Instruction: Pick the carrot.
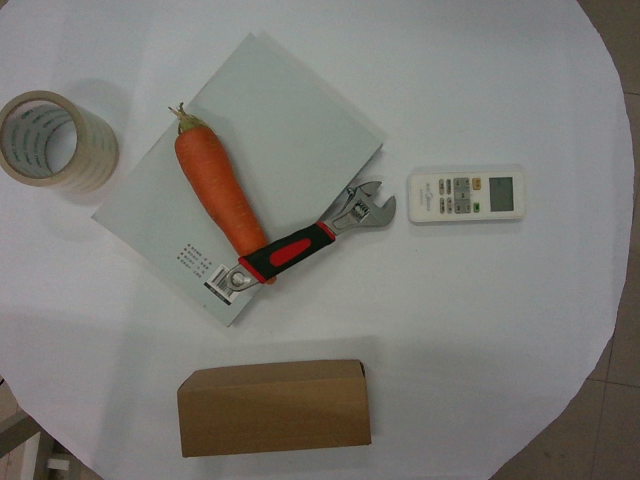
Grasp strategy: vertical